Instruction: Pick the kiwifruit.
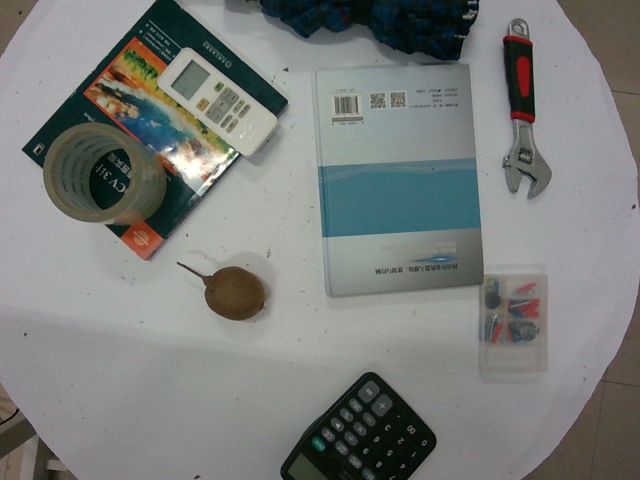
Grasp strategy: vertical